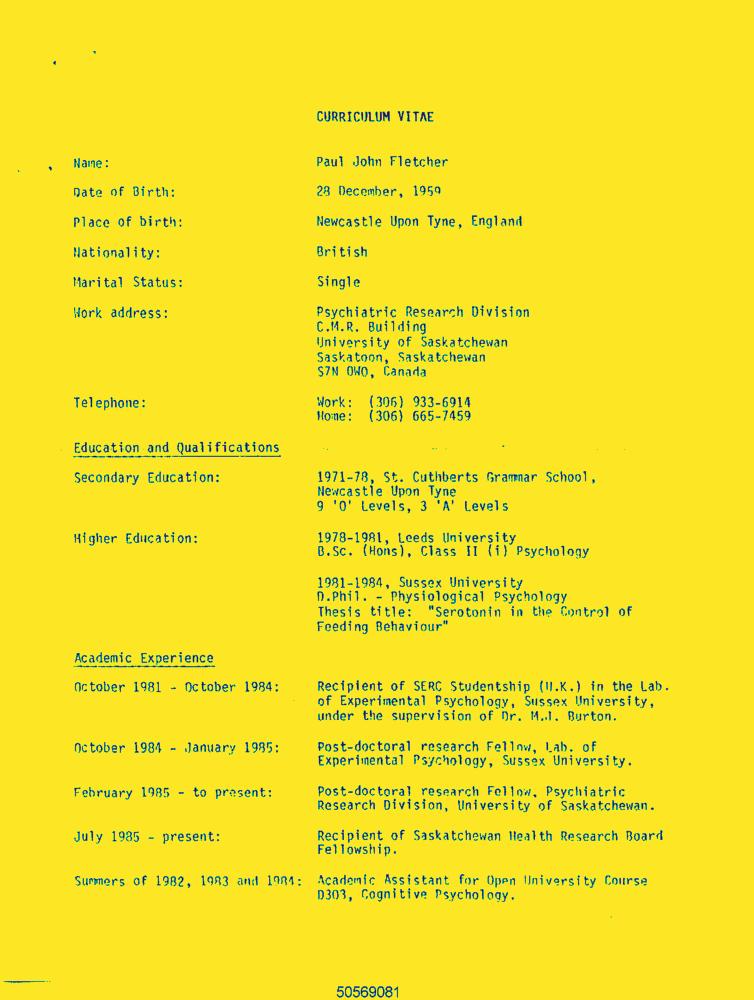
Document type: Resume-Doc